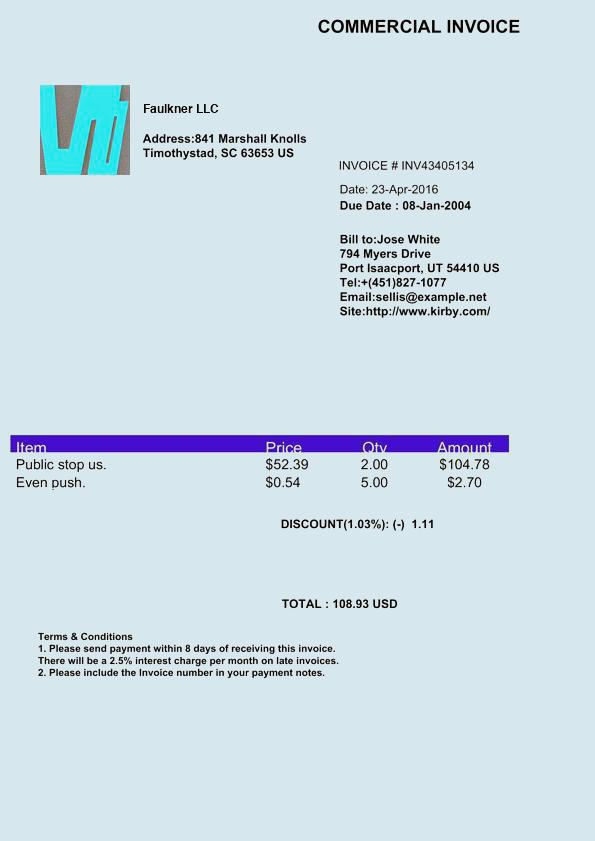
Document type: Invoice